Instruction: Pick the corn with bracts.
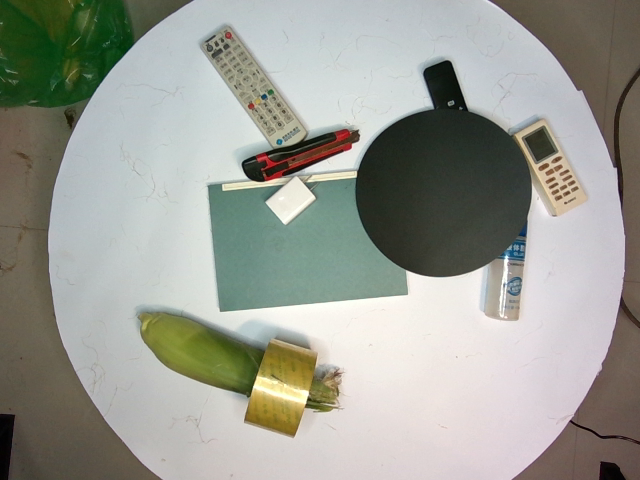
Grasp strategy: vertical